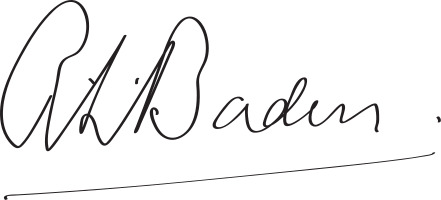
Signature of: robert borden